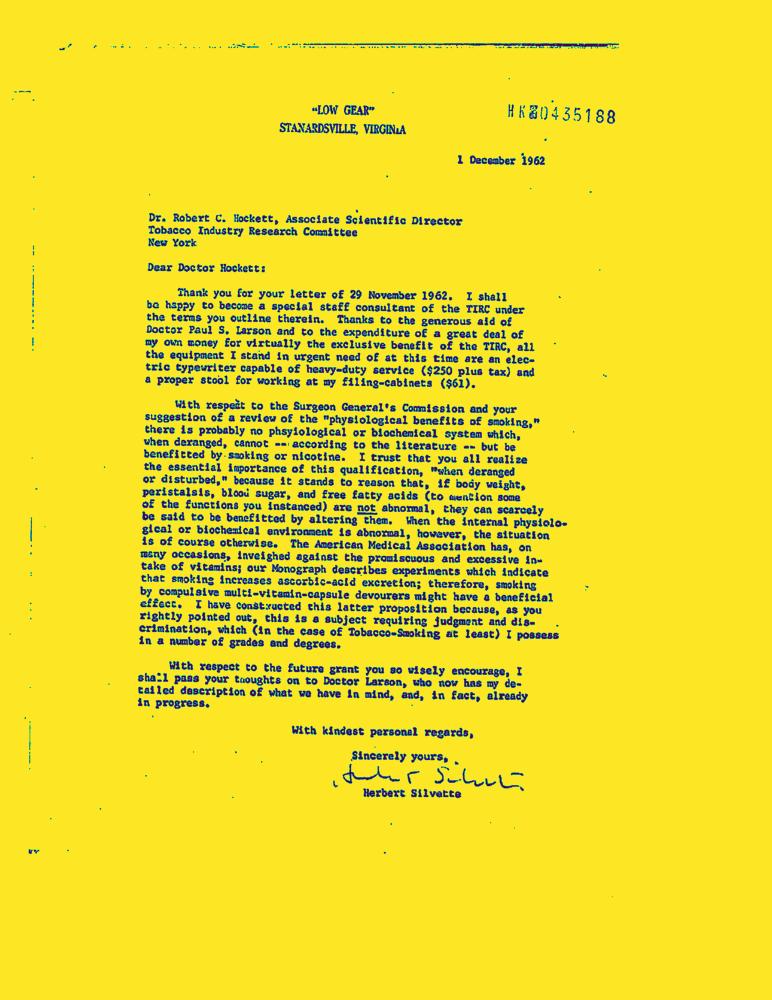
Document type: Letter-Doc